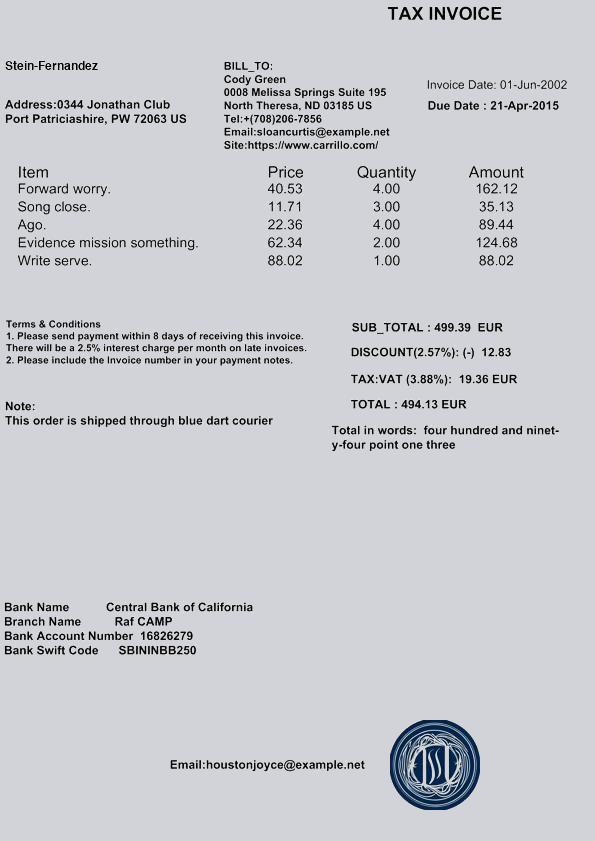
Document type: Invoice